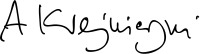
Signature of: aleksander kwaśniewski